Question: Talk about the condition:
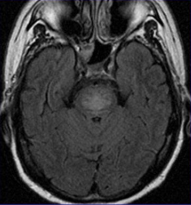
Answer: The disease is discussed as: CT  and  MR have allowed the earlier and more frequent recognition of central  pontine  myelinolysis  (CPM) - more properly called "Osmotic Myelinolysis".    This may  be  seen  in  patients  with  alcohol  abuse,  liver  disease,  burns,  cancer,  sepsis,  and  anorexia.    Patients  may  present  with  spastic  quadriparesis  and  cranial  nerve  paresis.    The  level  of  consciousness  may  range  from  normal  to  coma.

Usually blamed on "osmotic stress" - the  rapid  correction  of  hyponatremia  appears  to  play  an  important  role  with  some  descriptions  of  the  disease  portraying  it  as  an  osmotic  demyelination  syndrome.  However, there are cases which have had relatively normal sodium values.  PMID: 17462902

Recovery  may  be  variable.    CPM  may  be  more  common  than  previously  recognized  with  mild,  clinically  undetected  cases  found  at  autopsy.

Differential considerations for the central pontine lesions include: pontine  glioma (astrocytoma), hemangioblastoma, ischemic changes, herniation syndromes, multiple sclerosis, and central pontine myelinolysis.  Without  mass effect the first two choices are less likely.  An acute clinical history and an absent normal basilar artery flow void would suggest pontine infarction.  Multiple  sclerosis  will  usually  exhibit  additional  characteristic  lesions - typically in the cerebral hemispheric white matter, especially along the margins of the lateral ventricles.